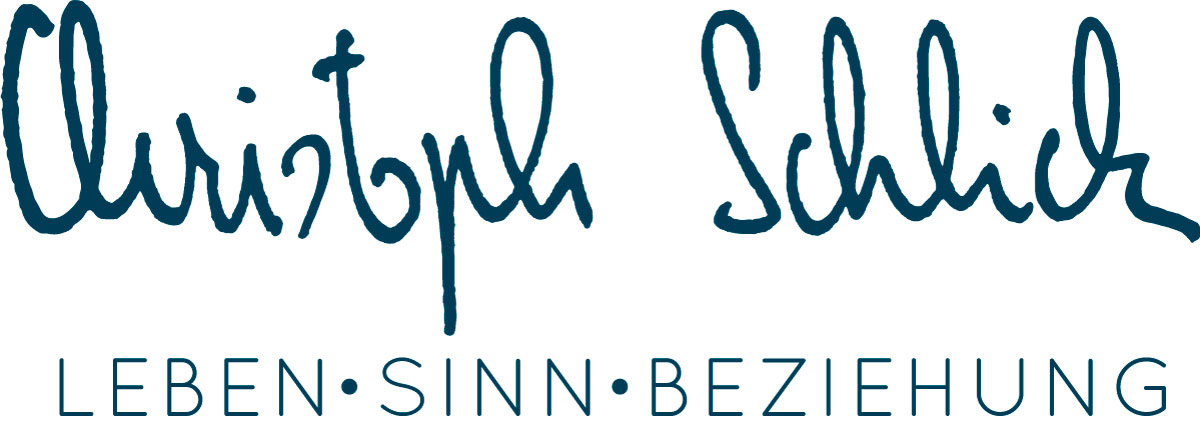
Signature of: christoph schlick